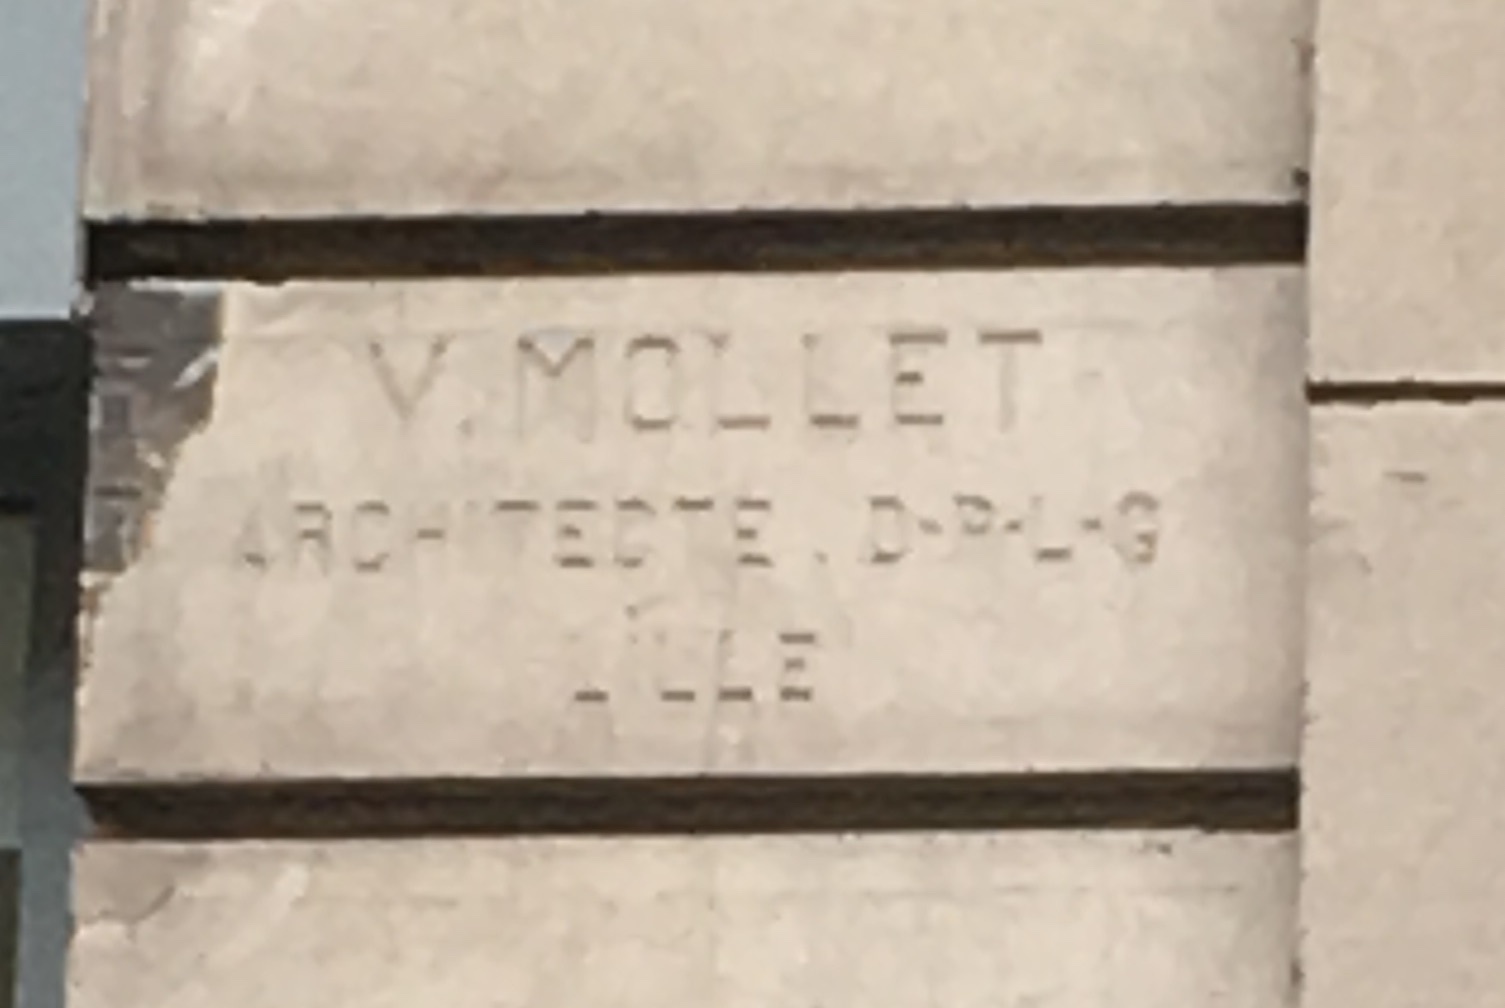
Signature of: victor mollet